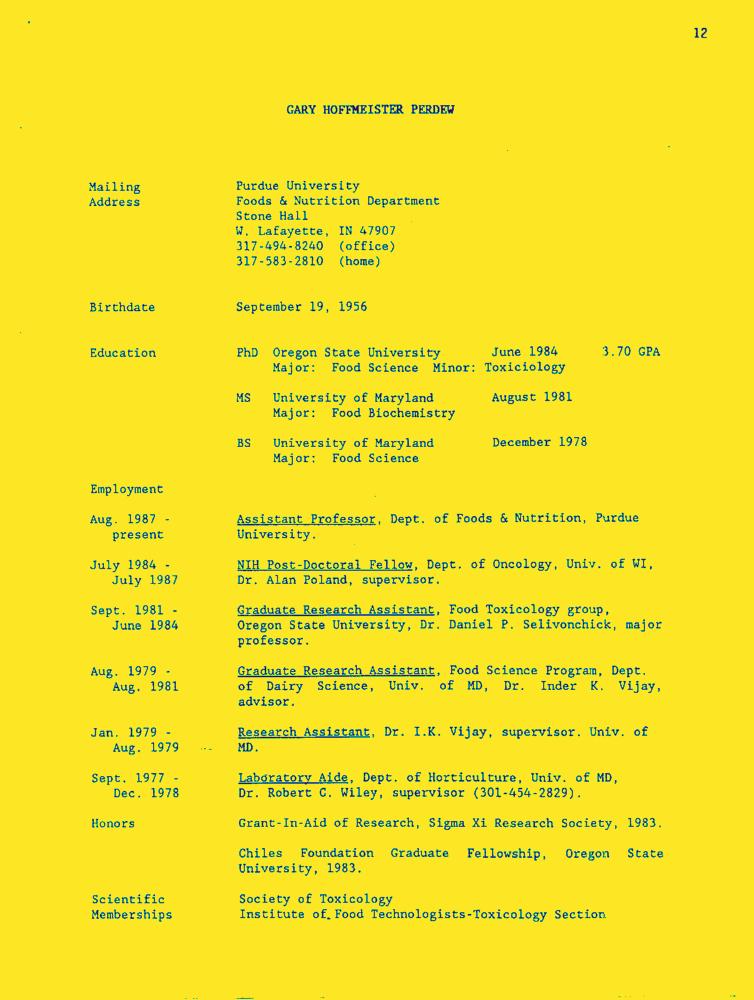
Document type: Resume-Doc